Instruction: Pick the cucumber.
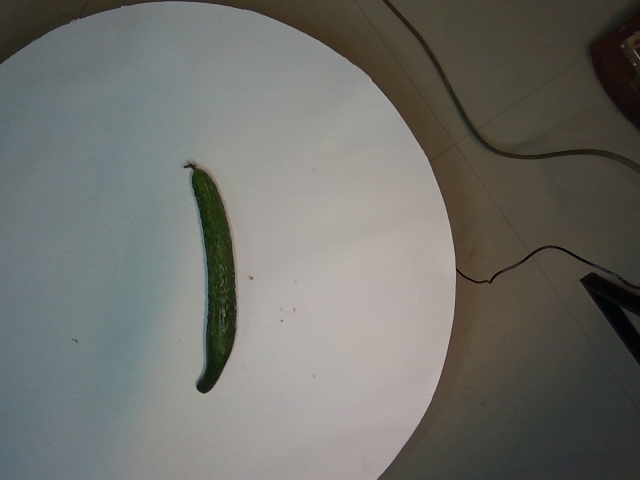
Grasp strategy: vertical